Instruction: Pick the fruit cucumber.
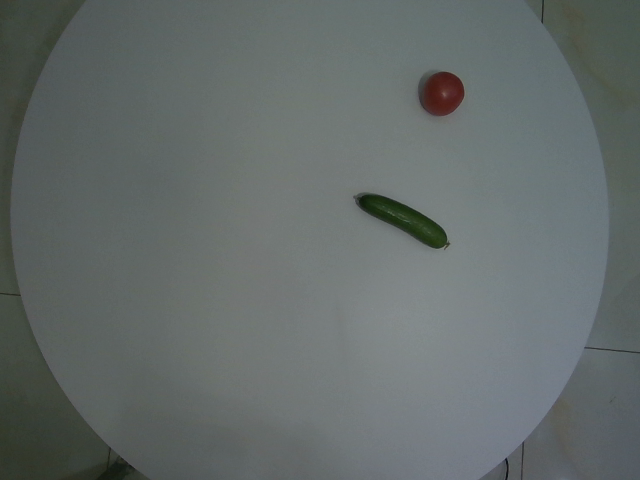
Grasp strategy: vertical